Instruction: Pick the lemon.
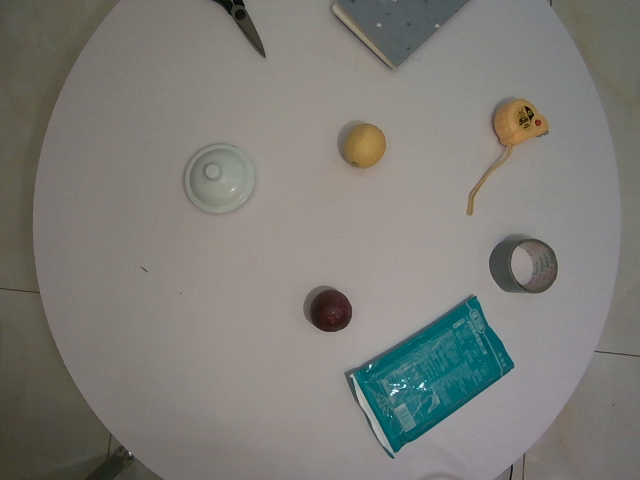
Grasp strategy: vertical